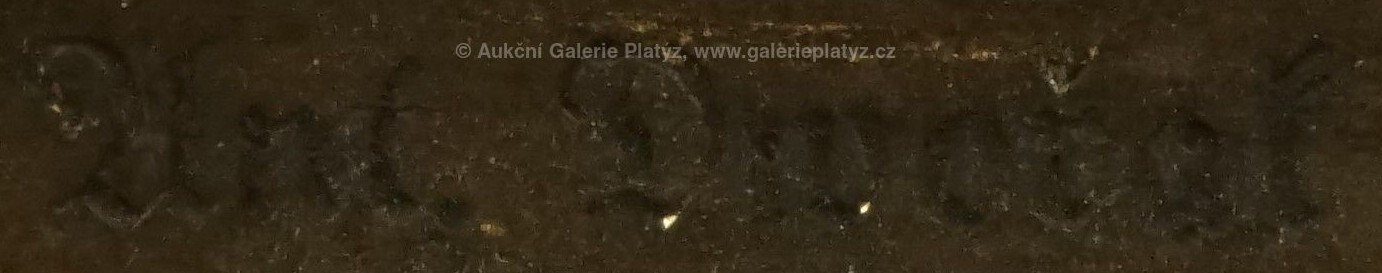
Signature of: antonín dvořák